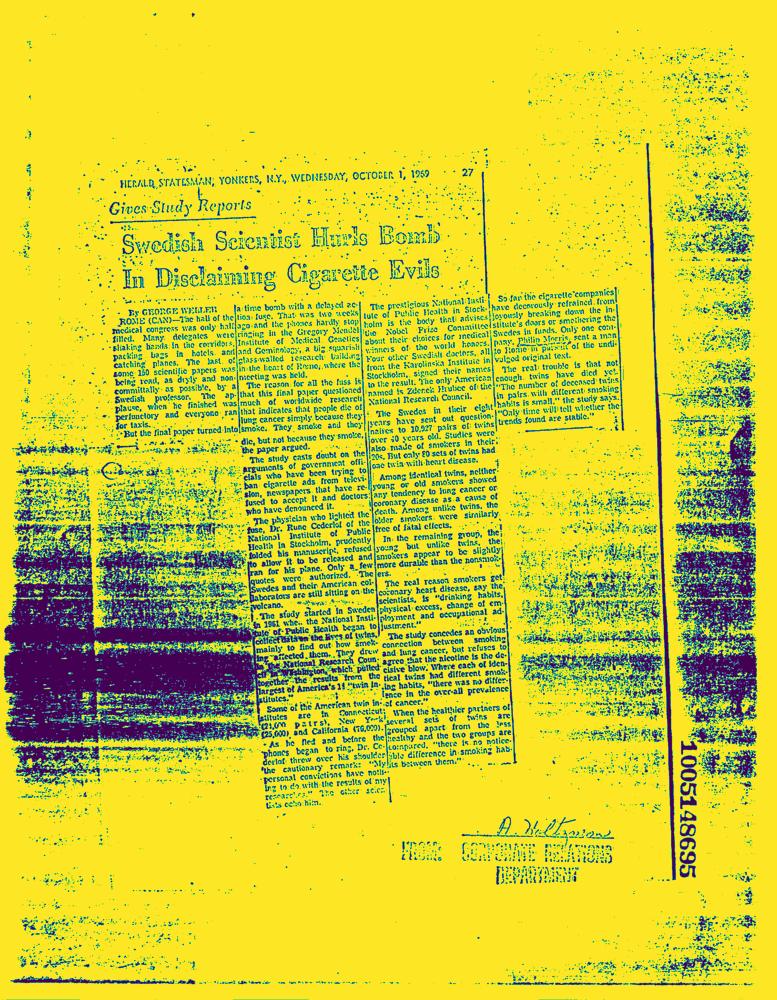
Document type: News-Article